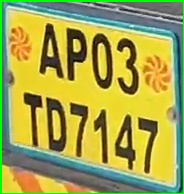
License plate number: AP 03TD 7147